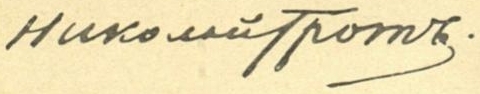
Signature of: nikolaï grot